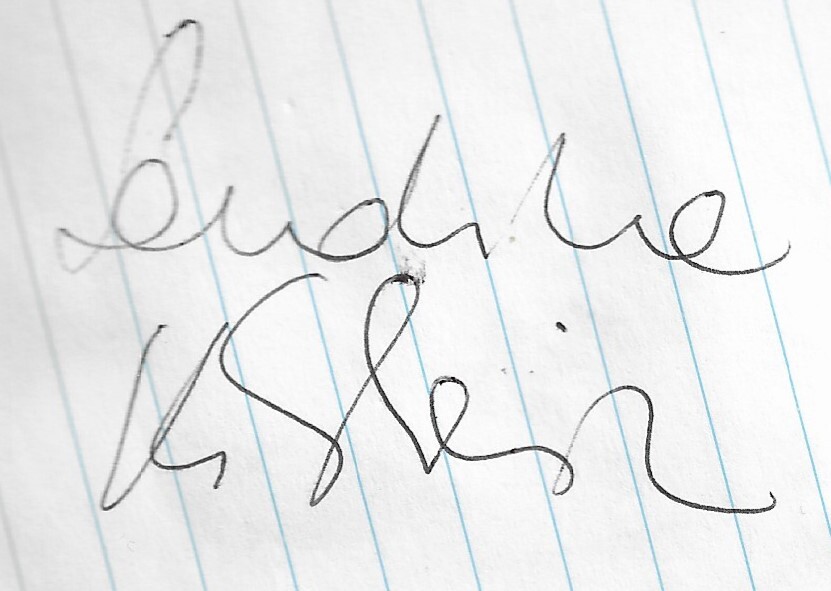
Signature of: sandrine kiberlain